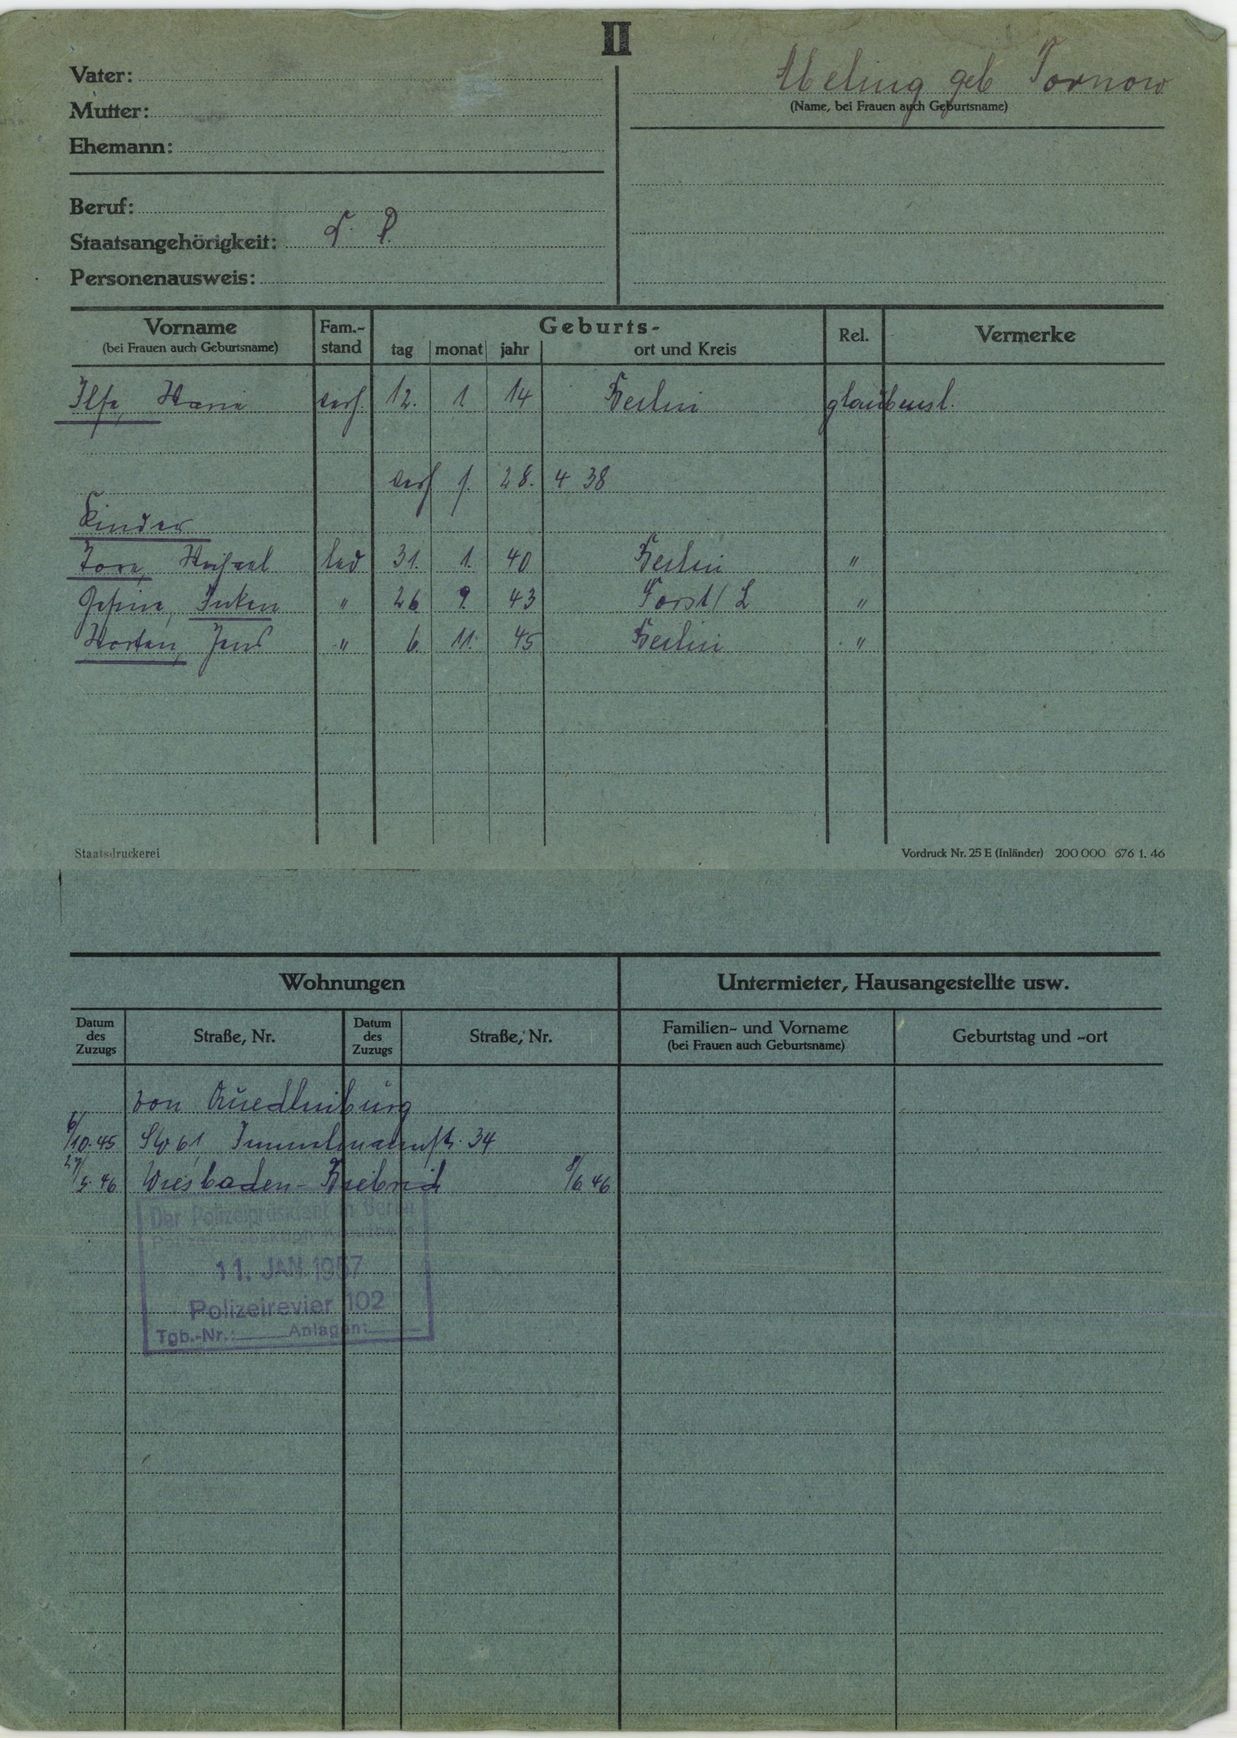
Abeling geb. Tornow